Question: In what way does the history help explain the case?
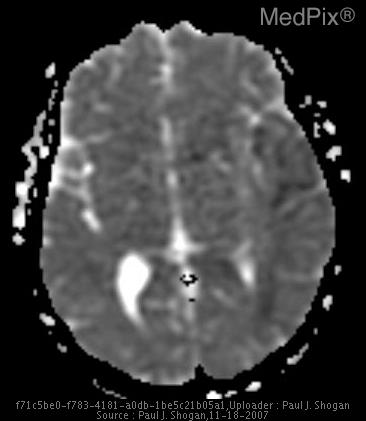
Answer: The patient's history of 21 yo male presenting with fever, new onset of aphasia, and one episode of loss of consciousness. is key in understanding the case.